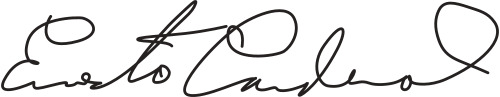
Signature of: ernesto cardenal